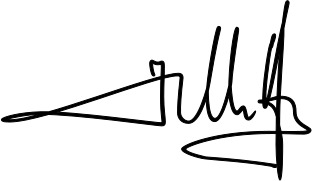
Signature of: teo chee hean